Question: What are the imaging findings?
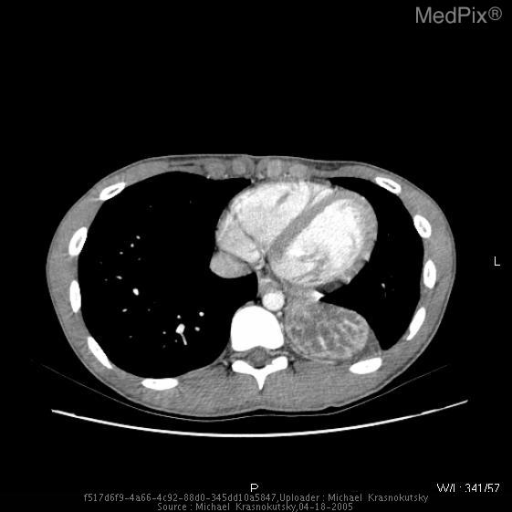
Answer: The imaging shows •  Chest radiograph demonstrates opacity in LLL.   Thin slice CT with IV contrast in arterial phase demonstrates no abnormal vessels extending to this consolidation to indicate that this may be a sequestration.

•  A repeat chest radiograph and a CT after 10 day antibiotic therapy demonstrates partial resolution of retrocardiac opacity.  CT shows segmental bronchiectasis most likely resulting from numerous prior infections. Thin slice CT with IV contrast in arterial phase demonstrates no abnormal vessels extending to the consolidation.  Bronchial walls are seen enhancing with contrast.  Lower density material most likely represents mucous and purulent material..